Question: What is the date of the hearing as scheduled in the document?
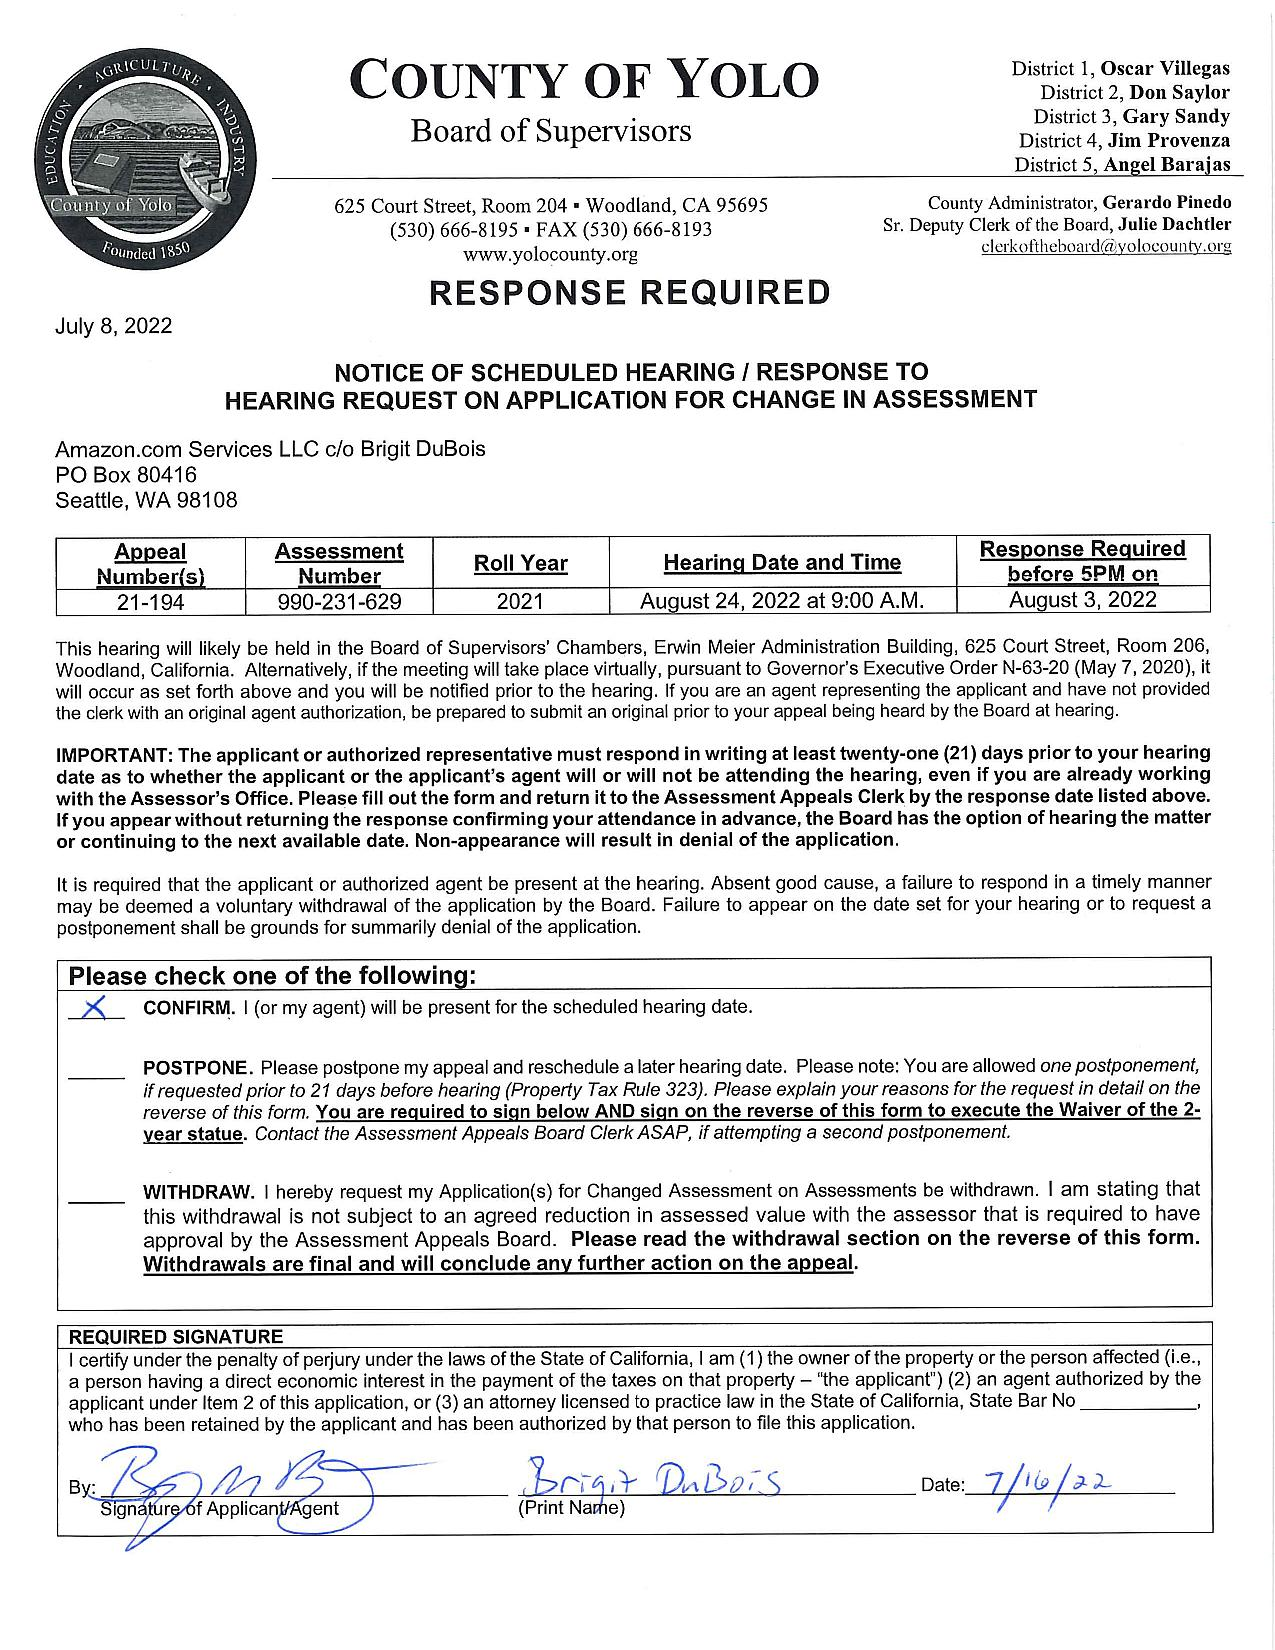
Answer: "August 24, 2022 at 9:00 A.M."